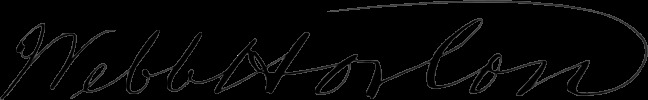
Signature of: webb horton